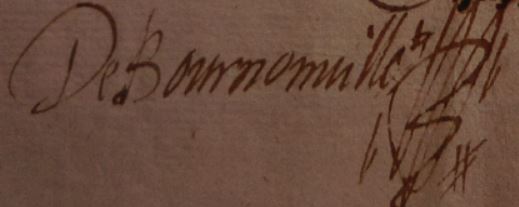
Signature of: jean valentin de bournonville